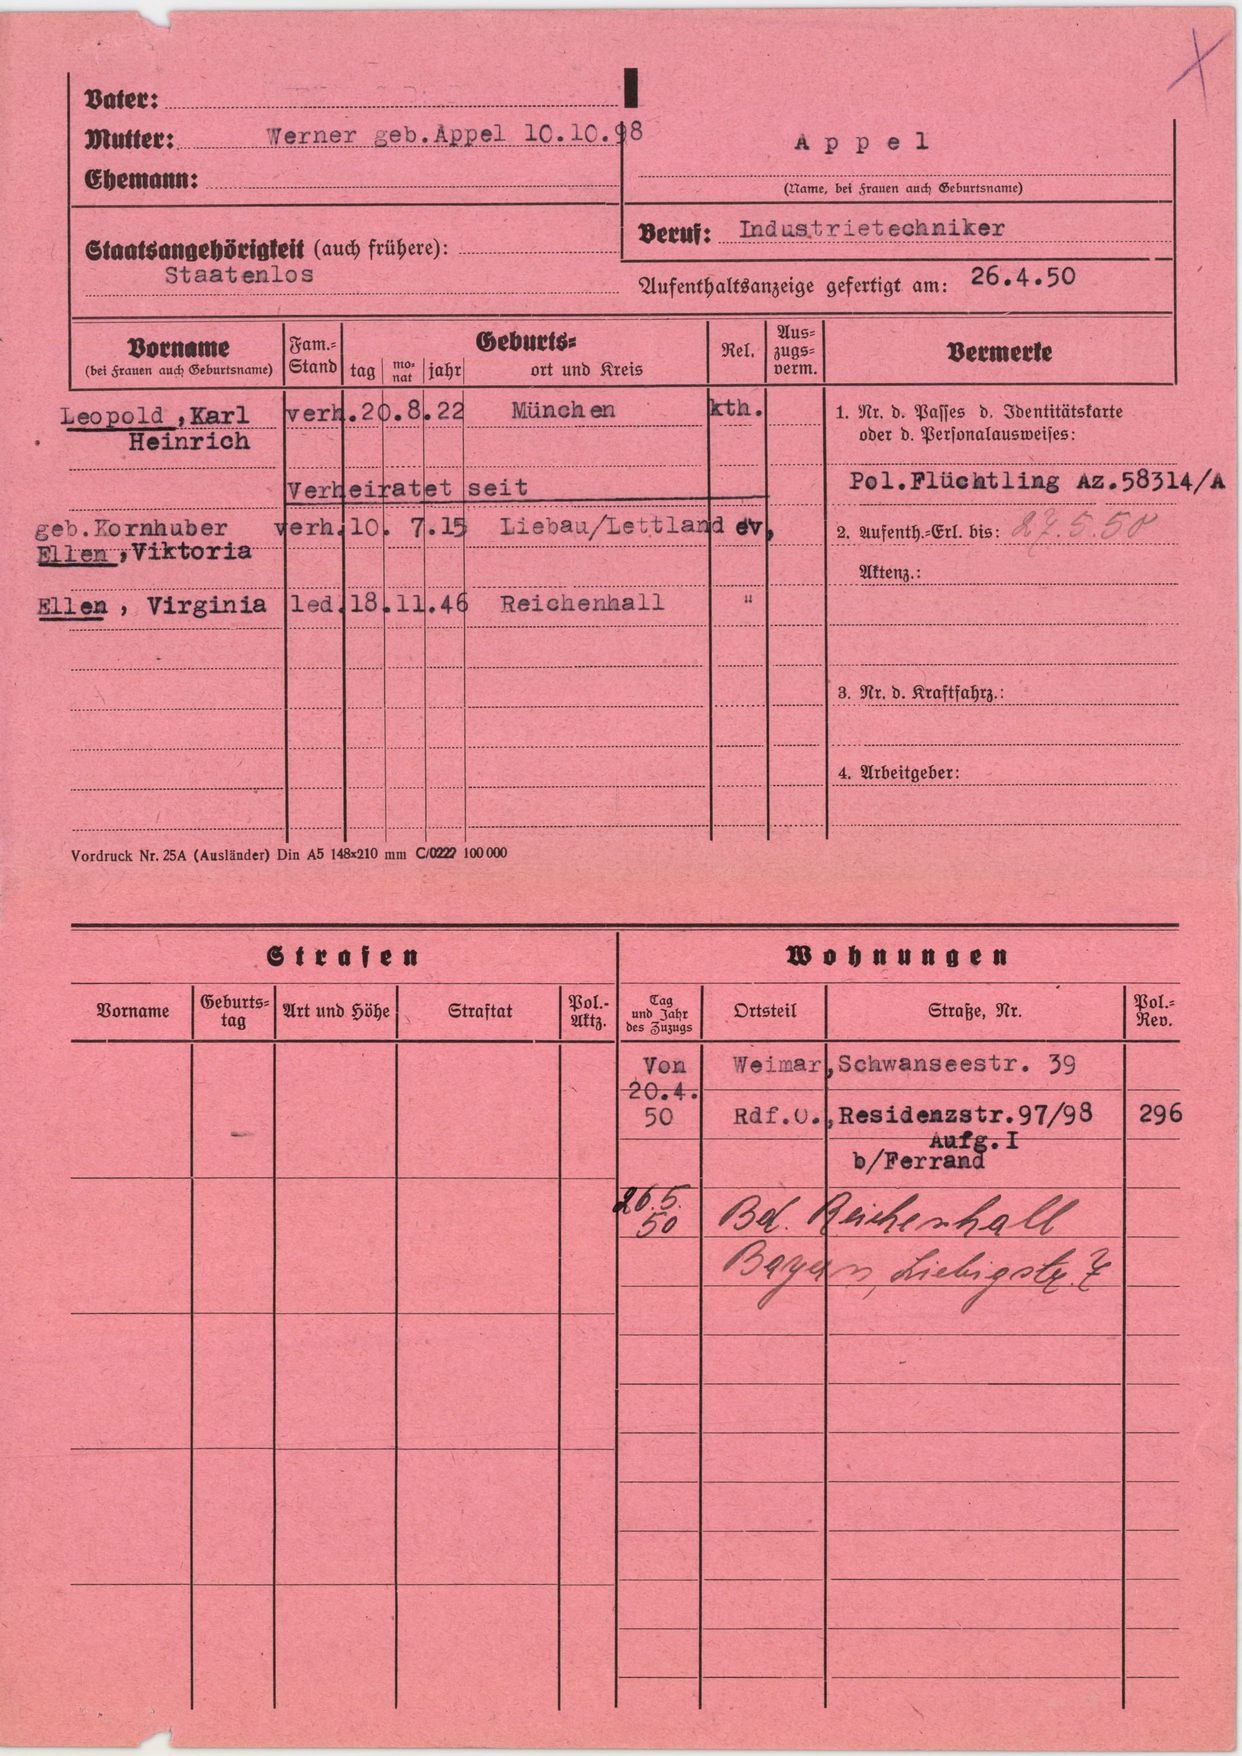
Appel